Question: Explain the disease:
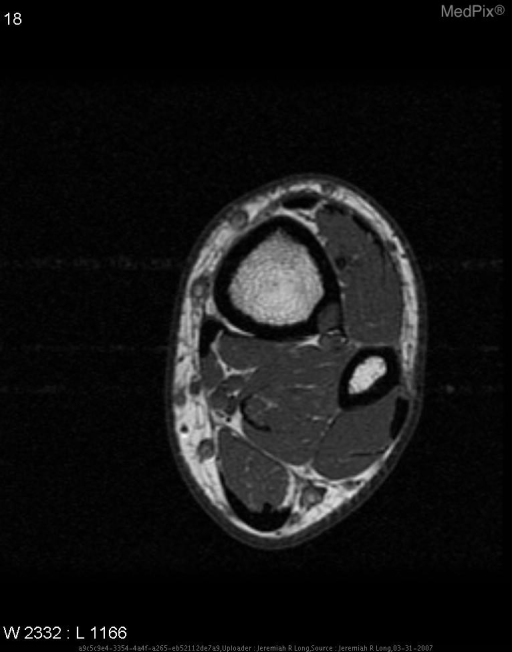
Answer: The disease is discussed as: Nonossifying fibroma (NOF), also known as fibroxanthoma, is a benign proliferation of fibroblasts with unknown etiology.

Demographics: NOFs are very common and routinely found in asymptomatic children over age 2. Peak occurrence in between ages 10-15 years. They are rarely found in patients over 25 years of age.

Disease course: The most frequent presentation is a child with an unrelated injury whose NOF is found on plain radiographs.  However, a child can sometime present with an NOF as the etiology for a primary complaint when the NOF causes noticeable deformity or pain.  Rarely, an NOF presents as pathologic fracture, usually when the lesion occupies more than 50% of the bone diameter.  NOFs of all presentations may increase or decrease in size before spontaneously resolving.

Dx: The diagnosis of NOF is usually made as an incidental finding on a radiograph obtained for other reasons.  The diagnosis can be made on radiographs alone due to its characteristic appearance; a lucent, lobulated lesion that is well defined with an eccentric epicenter and defined, often sclerotic margin.

Differential Dx:
*Fibrous cortical defect (defined as 0-2 cm and confined to cortex)
*Osteoblastoma (suggested by ossification and calcification)
*Adamantinoma (suggested by medullary invasion)
*Osteoid osteoma (usually has a central nidus and is painful)

Treatment: Unless symptomatic, these lesions are managed conservatively and no work-up is indicated.  If a malignant process is suspected, biopsy will yield the definitive diagnosis.  In the case of larger lesions where pathologic fracture has occurred or because of the size of the NOF, the patient may be prone to pathologic fracture, curettage with bone graft is performed.  Such intervention is usually reserved for cases in which the lesion occupies more than 50% of the diameter of a weight-bearing bone, or the lesion is greater than 33 mm in diameter.